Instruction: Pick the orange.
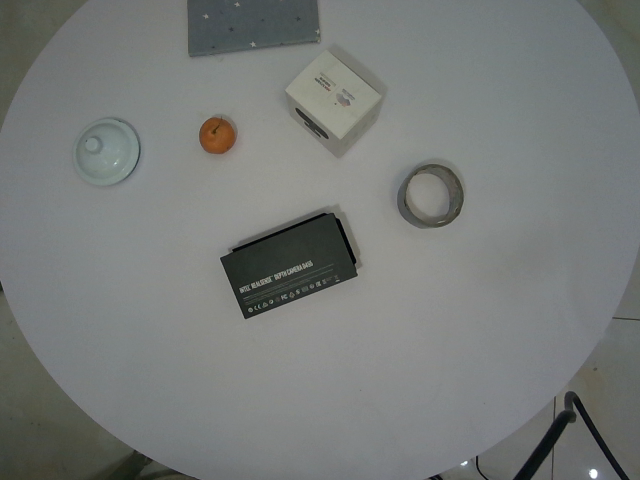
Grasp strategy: vertical